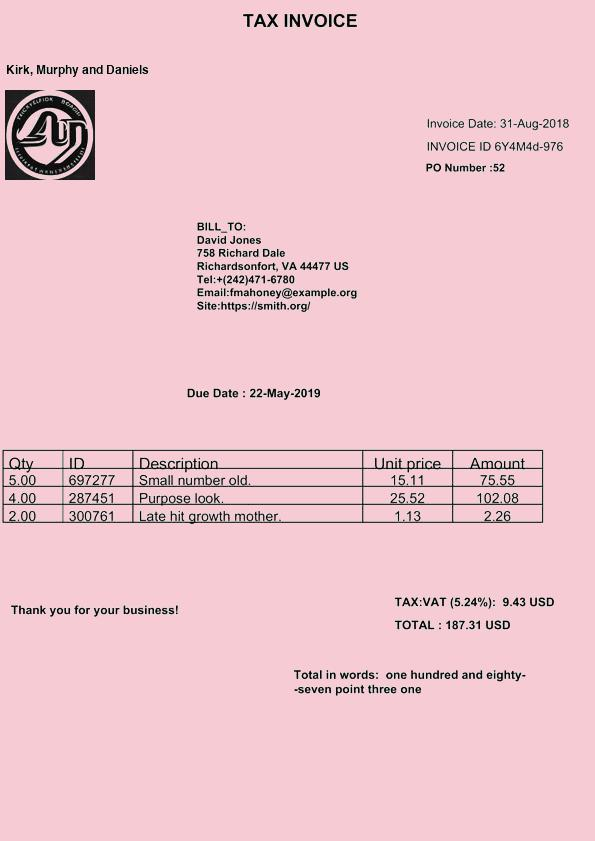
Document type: Invoice